Question: What is the main concern?
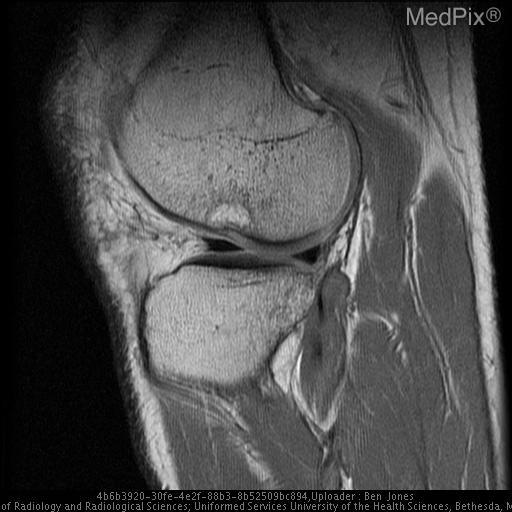
Answer: The findings suggest Lateral radiograph of the knee demonstrates a deep, irregular appearing lateral femoral sulcus, and a small joint effusion, but is otherwise normal (Fig 1). Follow up MR imaging demonstrates marrow edema in the lateral femoral condyle and in the posterior tibial plateau. The lateral femoral sulcus appears deepened and irregular in contour. T2-weighted sagittal image through the region of the intercondylar notch demonstrates complete disruption of the anterior cruciate ligament (Fig 2).. T2-weighted  image through the lateral femoral condyle demonstrate a deep irregular appearing lateral femoral sulcus. Marrow edema is also noted in the lateral femoral condyle and lateral tibial plateau.. The patient might have a history of The patient was a 21-year man, who twisted his knee while playing in a softball game. Following the injury, he complained of difficulty running, pain in the posterolateral aspect of the knee and joint swelling..